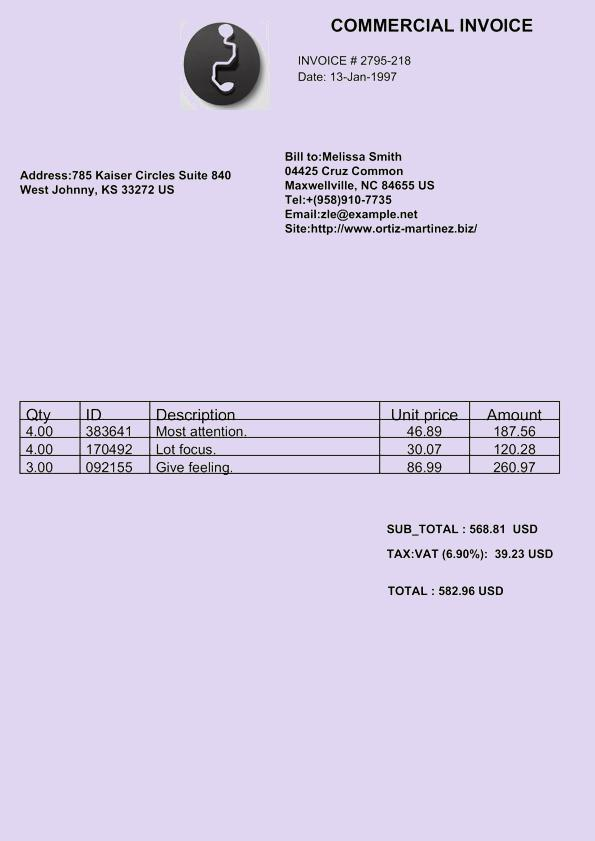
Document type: Invoice